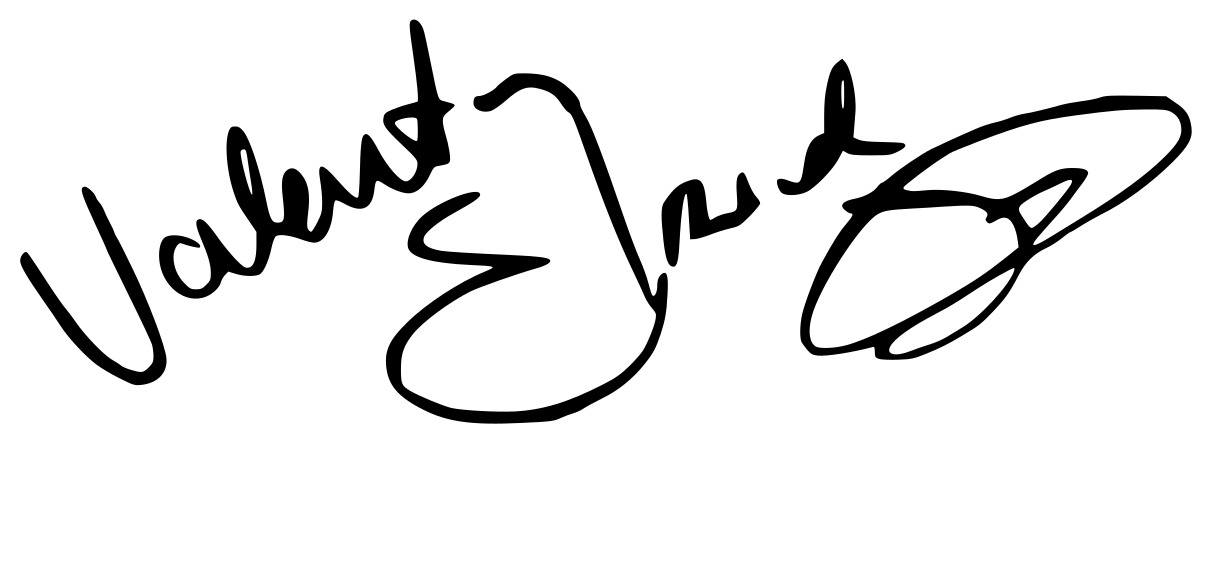
Signature of: valentín elizalde